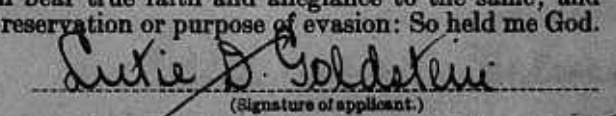
Signature of: lutie deborah goldstein